Question: What is the suspected problem?
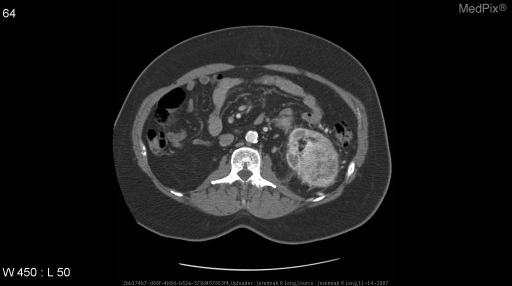
Answer: The findings suggest Axial CT images after intravenous contrast material administration demonstrate an aggressive enhancing heterogenous exophytic mass arising from the upper pole of the left kidney and extending into the left renal vein.  The inferior vena cava remains patent. A small ventral hernia is also noted.. Axial CT images after intravenous contrast material administration demonstrate an aggressive enhancing heterogenous exophytic mass arising from the upper pole of the left kidney and extending into the left renal vein.  The inferior vena cava remains patent. A small ventral hernia is also noted.. The patient might have a history of 72 year old female with gross hematuria.